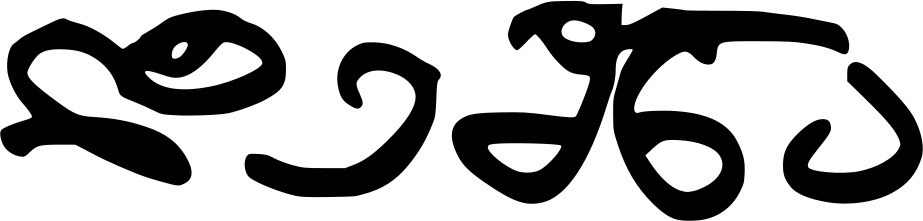
Signature of: demna gvasalia